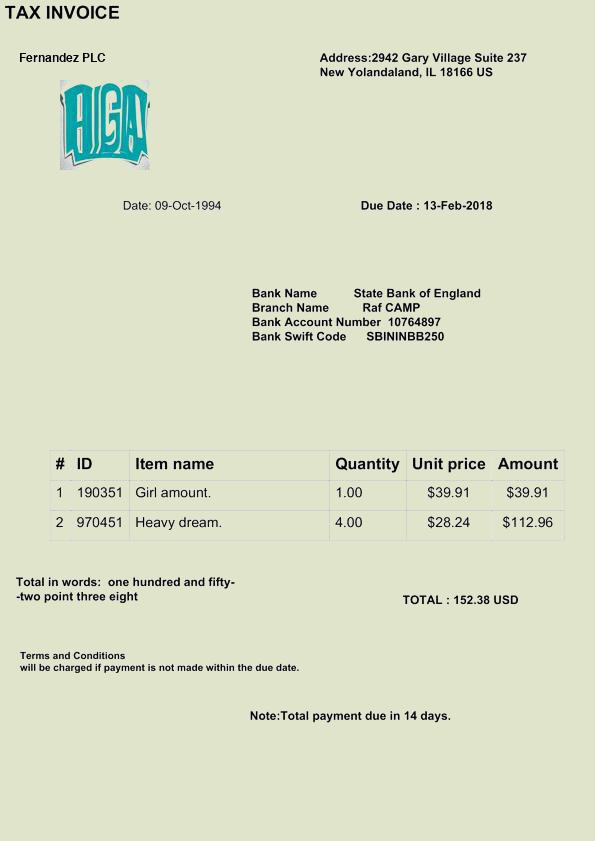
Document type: Invoice